Question: Describe the condition in detail:
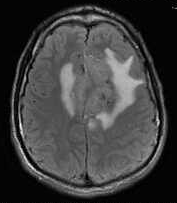
Answer: The disease is discussed as: The most common extraaxial neoplasm of the brain, meningiomas, often affect middle-aged women.  They account for 15-20% of all primary brain tumors. They are most commonly found in the parasagittal dura, convexities, sphenoid wing, cerebellopontine angle cistern, and olfactory groove.  Up to 90% are supratentorial, and 1% occur outside the CNS (presumably due to arachnoid rests).  Less than 10% cause symptoms, with the majority discovered incidentally or at autopsy or on brain imaging.

On CT, they are typically hyperdense, with up to 20% demonstrating calcification.  On MR, they are typically well-circumscribed and iso- to hypointense on T1, iso- to hyperintense on T2, and strongly enhancing.  A dural tail is seen in up to 72%, which is thought to represent a neoplastic infiltration or a reactive fibrovascular proliferation of the meninges.  This finding is suggestive but not specific, however.  Similarly, a distinct cleft of arachnoid with trapped CSF and vessels is common.  Meningiomas typically take one of two forms, either “globose” (spherical) or “en plaque” (flat).

Meningiomas may encase and narrow vessels, and incite a varying amount of edema, depending on location (cerebral cortical lesions have more edema, basal cisterns – less).  Bony changes may be hyperostotic or osteolytic, mimicking Paget’s or fibrous dysplasia.  On angiography, the “in-law” sign has been described (coming early and staying late) with an early blush and delayed washout.  Due to their vascularity, preoperative embolization can be performed (particularly at the skull base, where the lesions may be unresectable).

Malignant meningiomas, a rare variant, demonstrate rapid growth or intraparenchymal invasion.  These are associated with a higher rate of recurrence – 75%, versus a recurrence rate of 3-7% for benign meningiomas.